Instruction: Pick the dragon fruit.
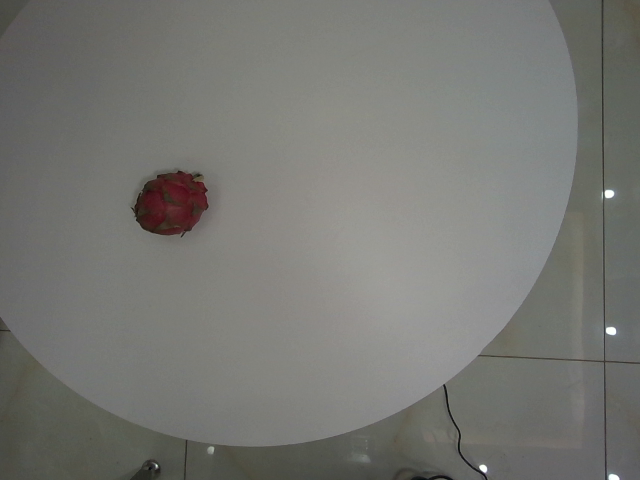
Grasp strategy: vertical